Extract the amount written in words, the amount in digits, the name of the payee, the date on the cheque, and the bank's name from the image.
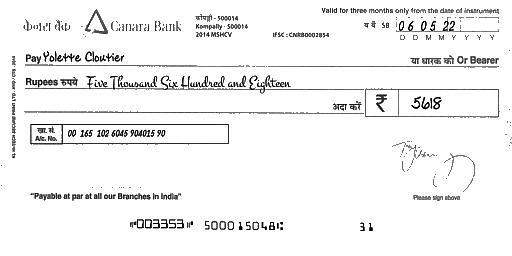
amt_in_words: Five Thousand Six Hundred and Eighteen
amt_in_figures: 5618
payee_name: Yolette Cloutier
bank_name: Canara Bank
cheque_date: 06/05/22